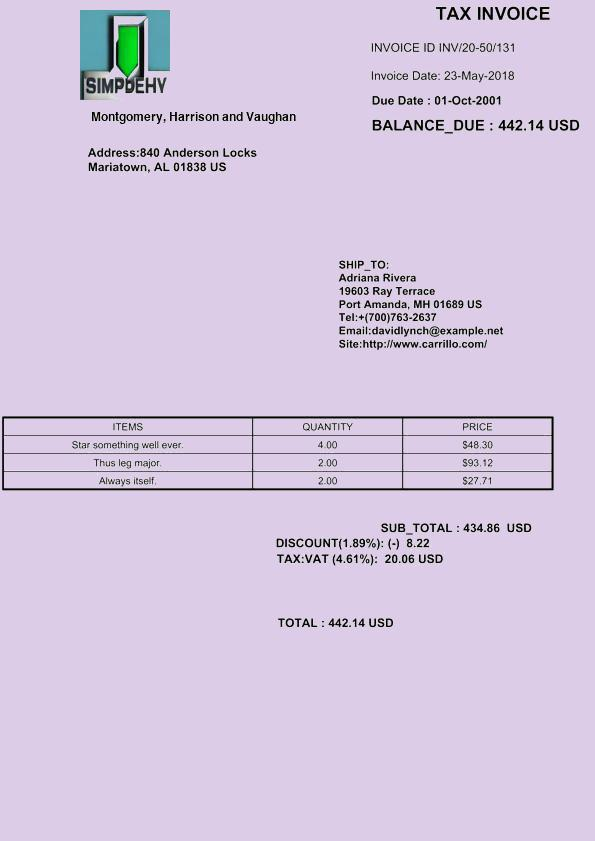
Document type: Invoice